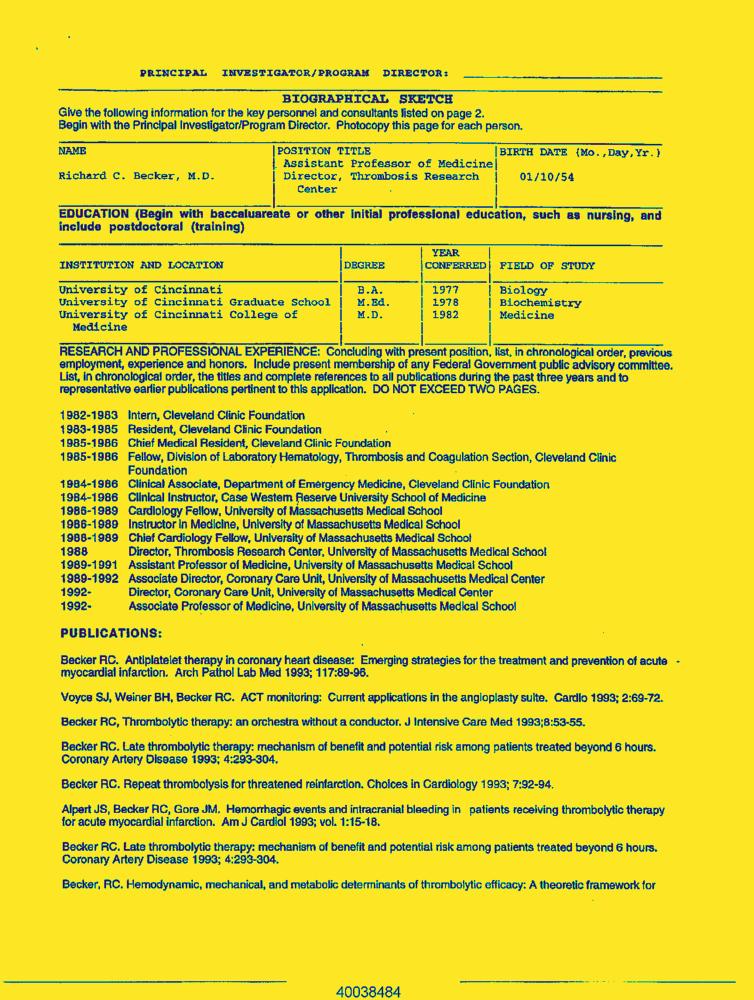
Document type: Resume-Doc